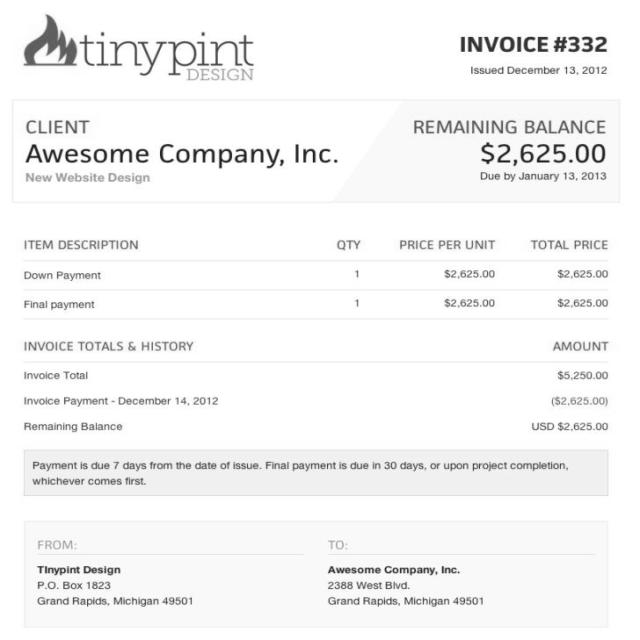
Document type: Invoice